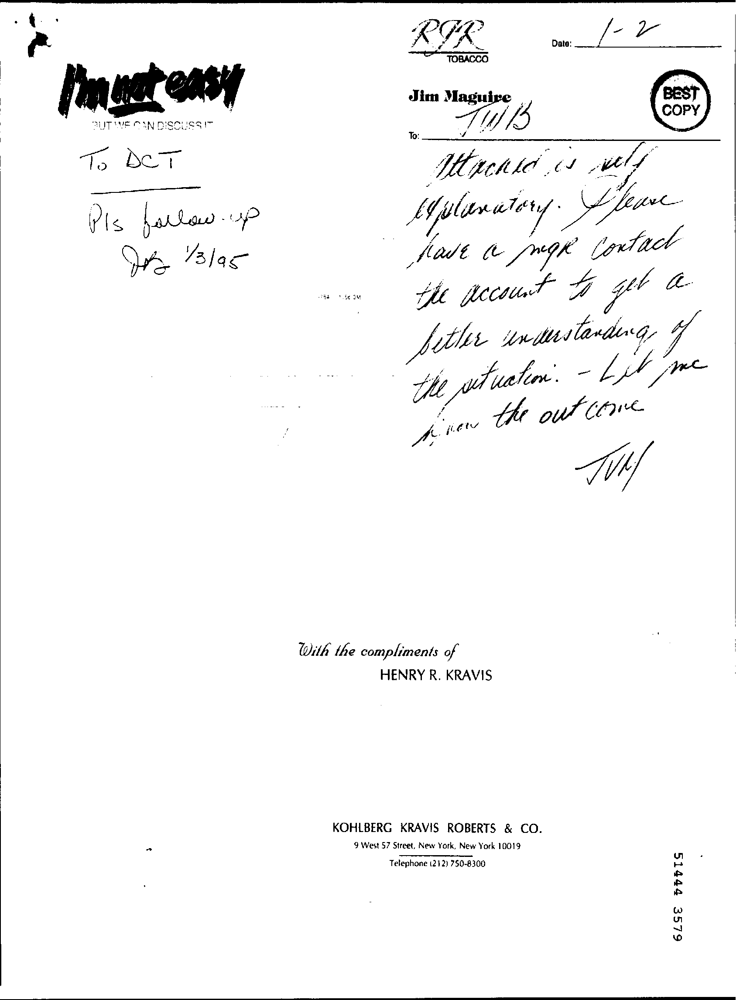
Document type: Invoice